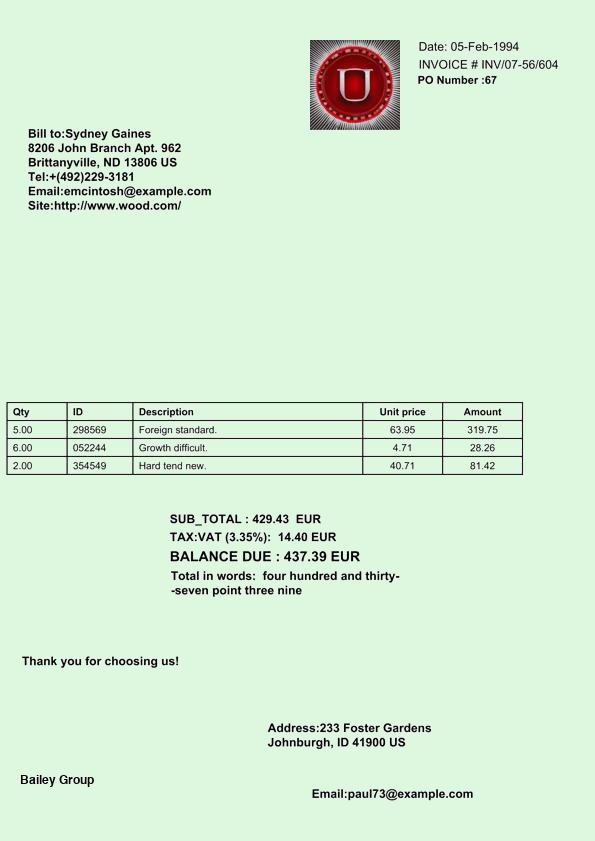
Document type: Invoice